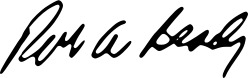
Signature of: bob brady